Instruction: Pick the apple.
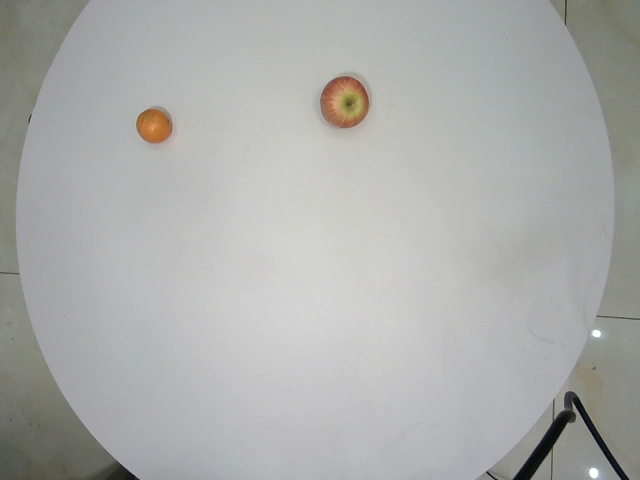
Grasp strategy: vertical